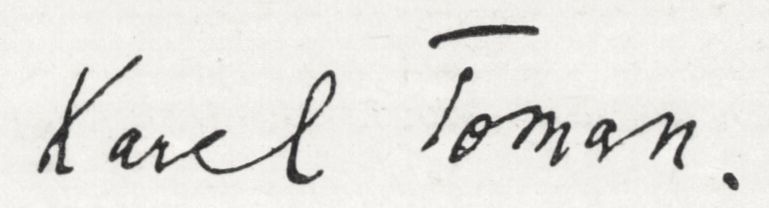
Signature of: karel toman